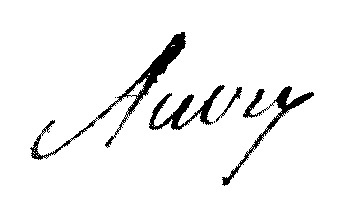
Signature of: jacques mathurin auvry